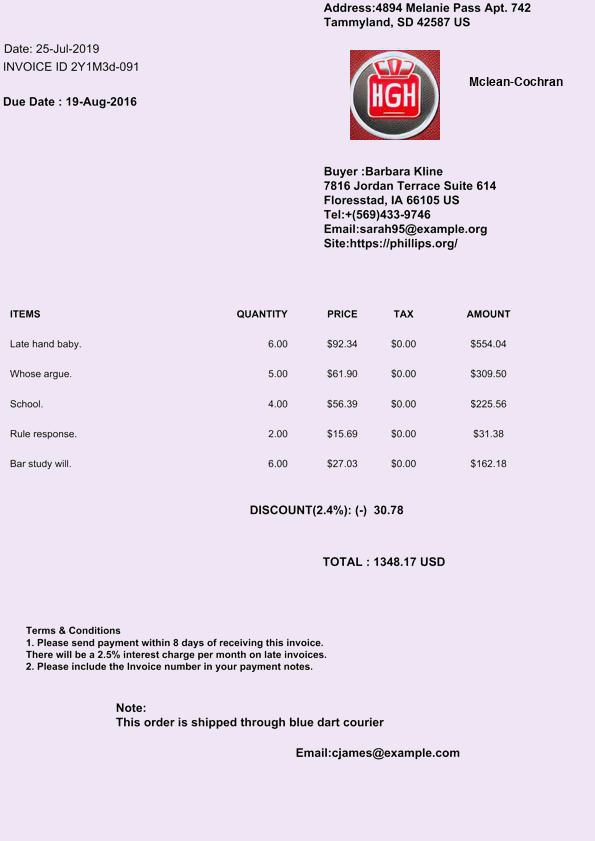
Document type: Invoice